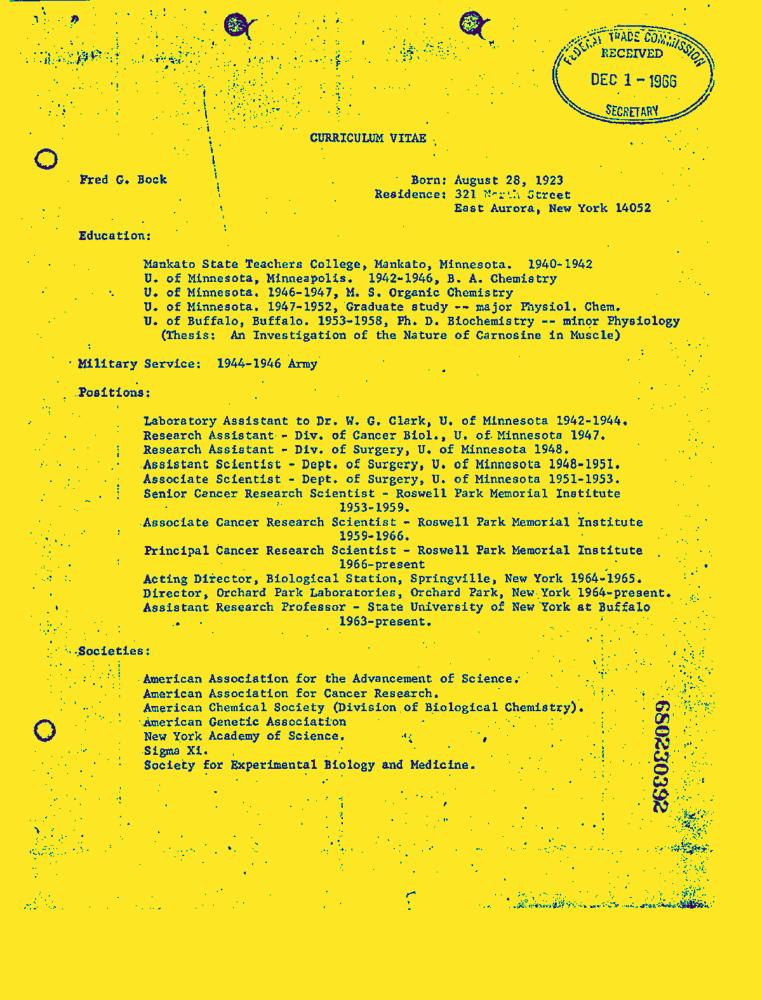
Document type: Resume-Doc